Question: What is the potential diagnosis?
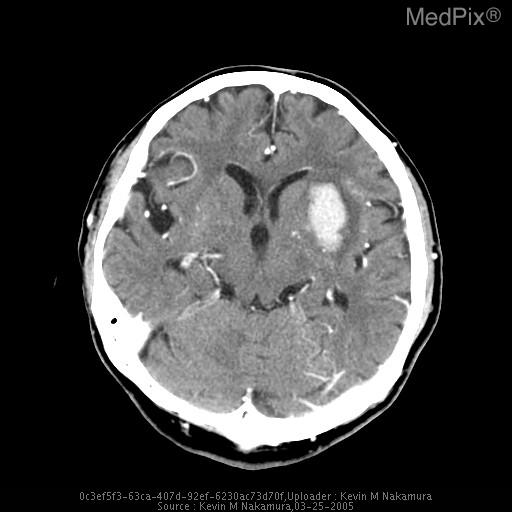
Answer: The possible diagnosis includes Hypertensive hemorrhage of the putamen
Bleeding mass lesion
Bleeding vascular malformation.